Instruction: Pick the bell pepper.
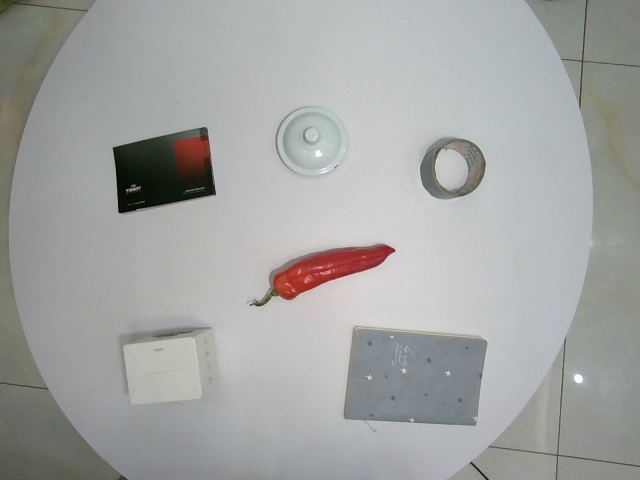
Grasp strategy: vertical